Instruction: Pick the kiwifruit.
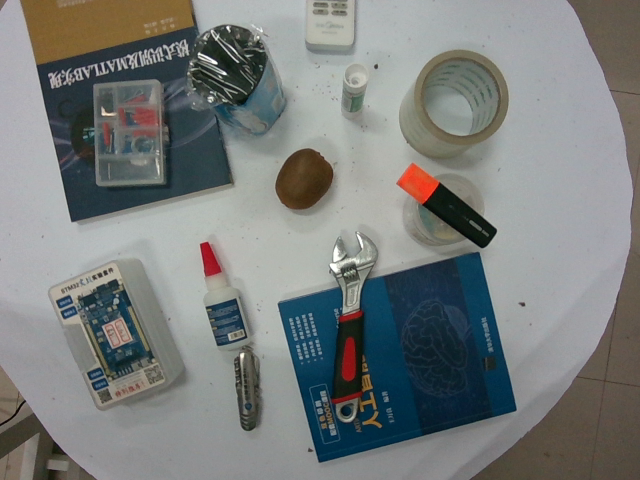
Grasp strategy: vertical